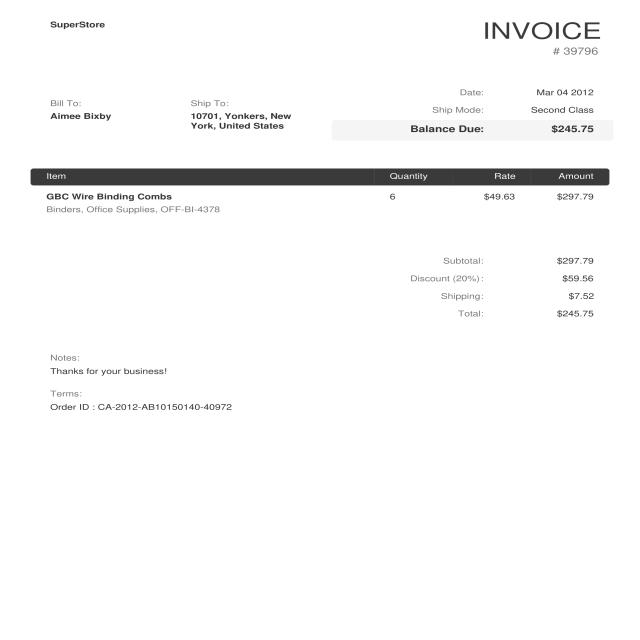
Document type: Invoice